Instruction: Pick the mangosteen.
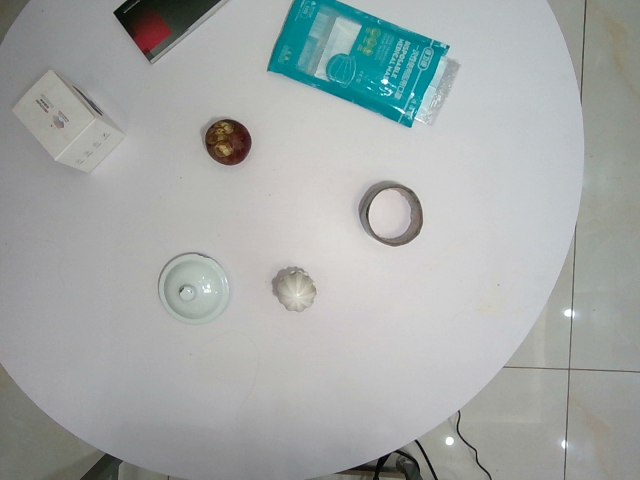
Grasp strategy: vertical